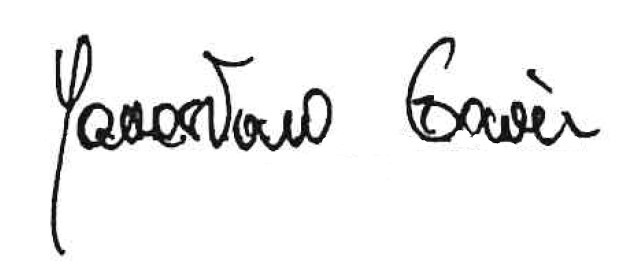
Signature of: jarosław gowin